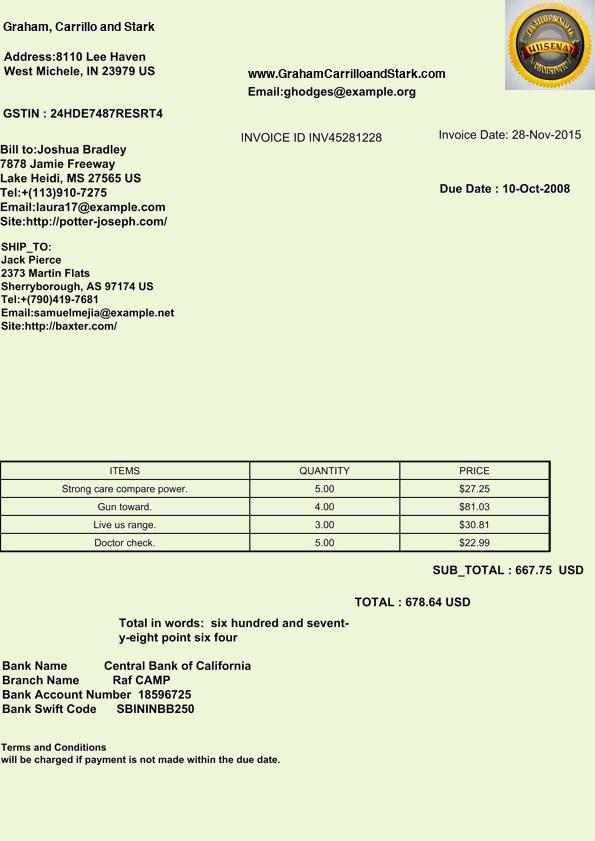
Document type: Invoice